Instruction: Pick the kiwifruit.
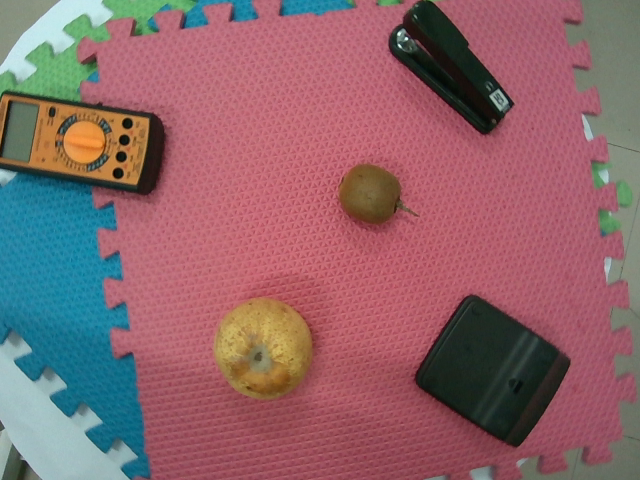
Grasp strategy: vertical